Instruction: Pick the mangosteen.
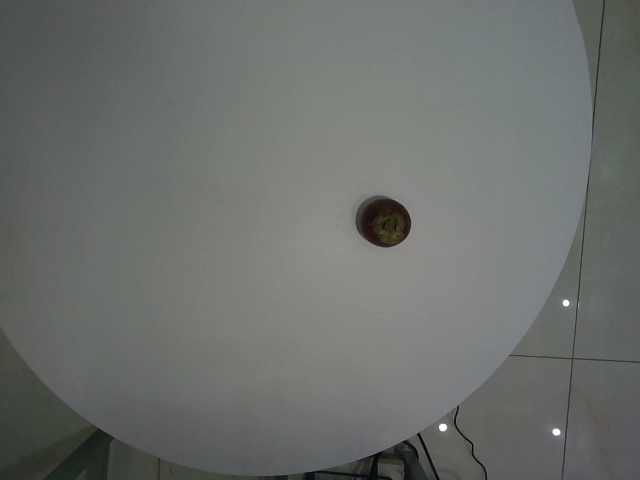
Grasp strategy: vertical